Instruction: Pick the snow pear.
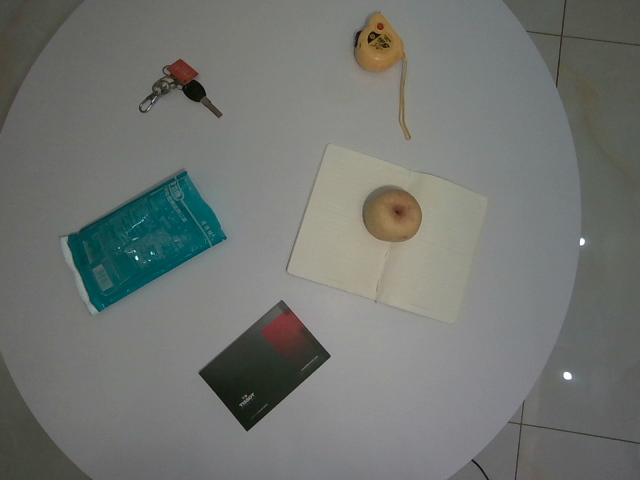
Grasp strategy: vertical